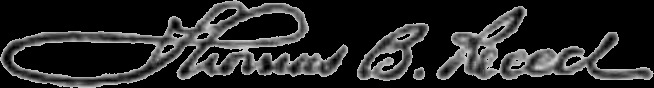
Signature of: thomas brackett reed